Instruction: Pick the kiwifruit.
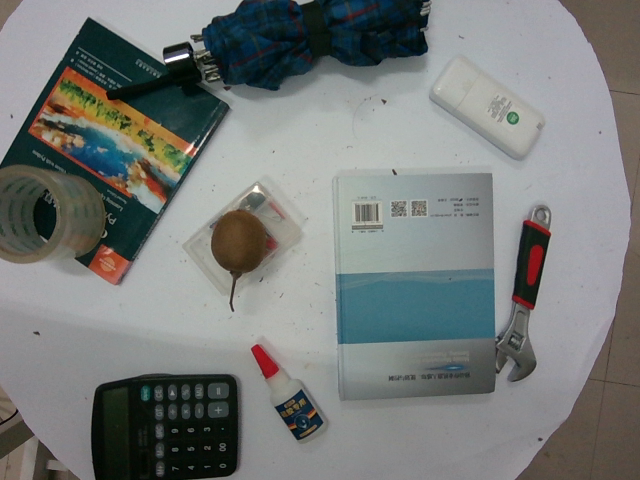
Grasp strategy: vertical